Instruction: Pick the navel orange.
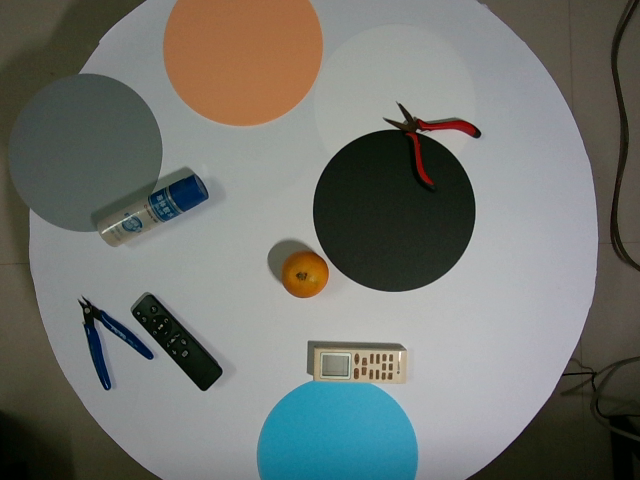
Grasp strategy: vertical